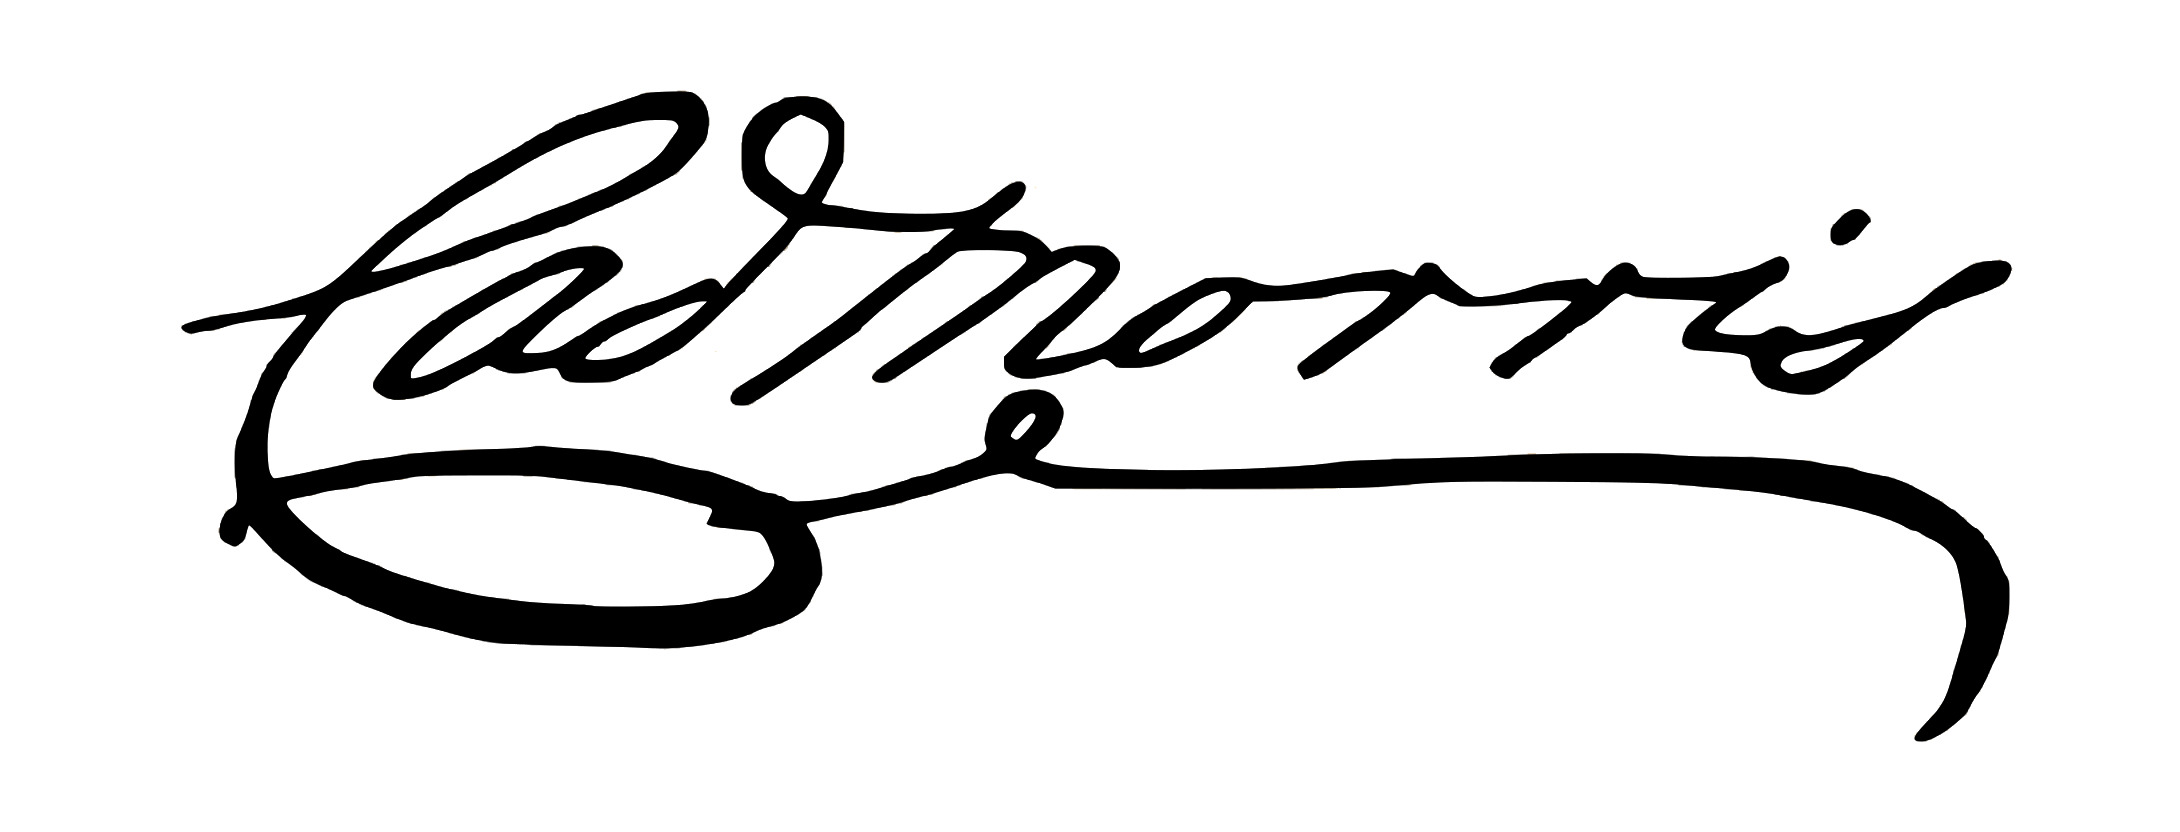
Signature of: cadwalader morris